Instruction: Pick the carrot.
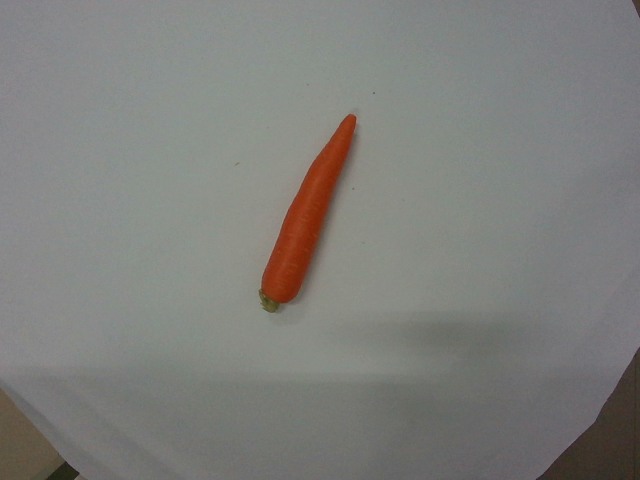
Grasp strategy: vertical